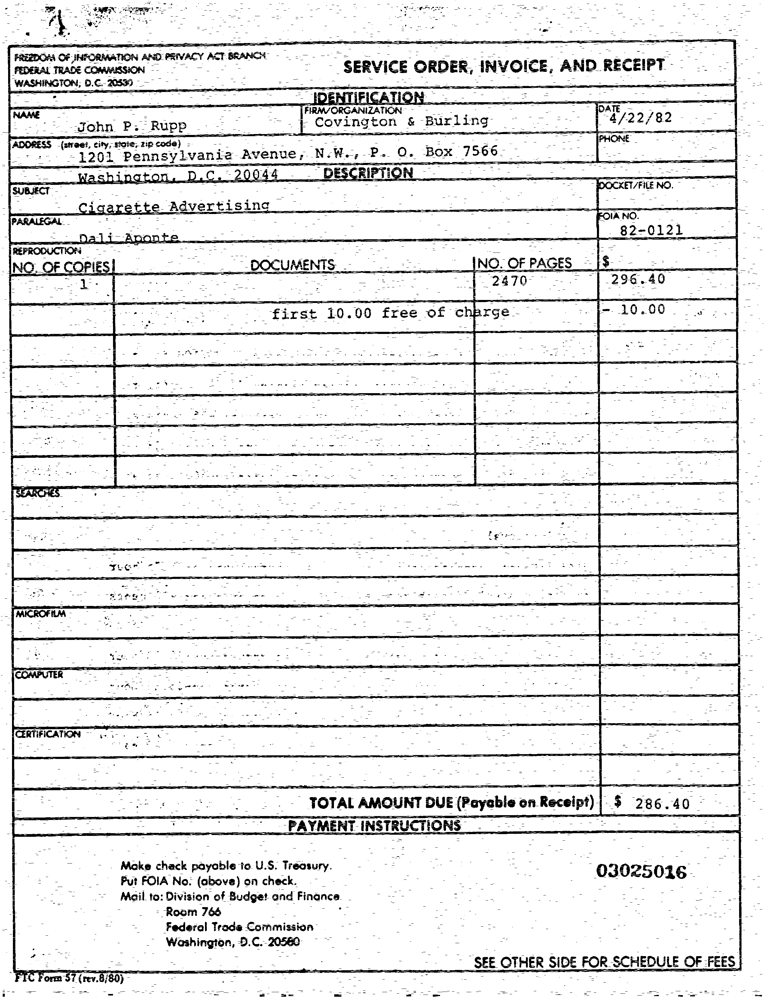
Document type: Invoice